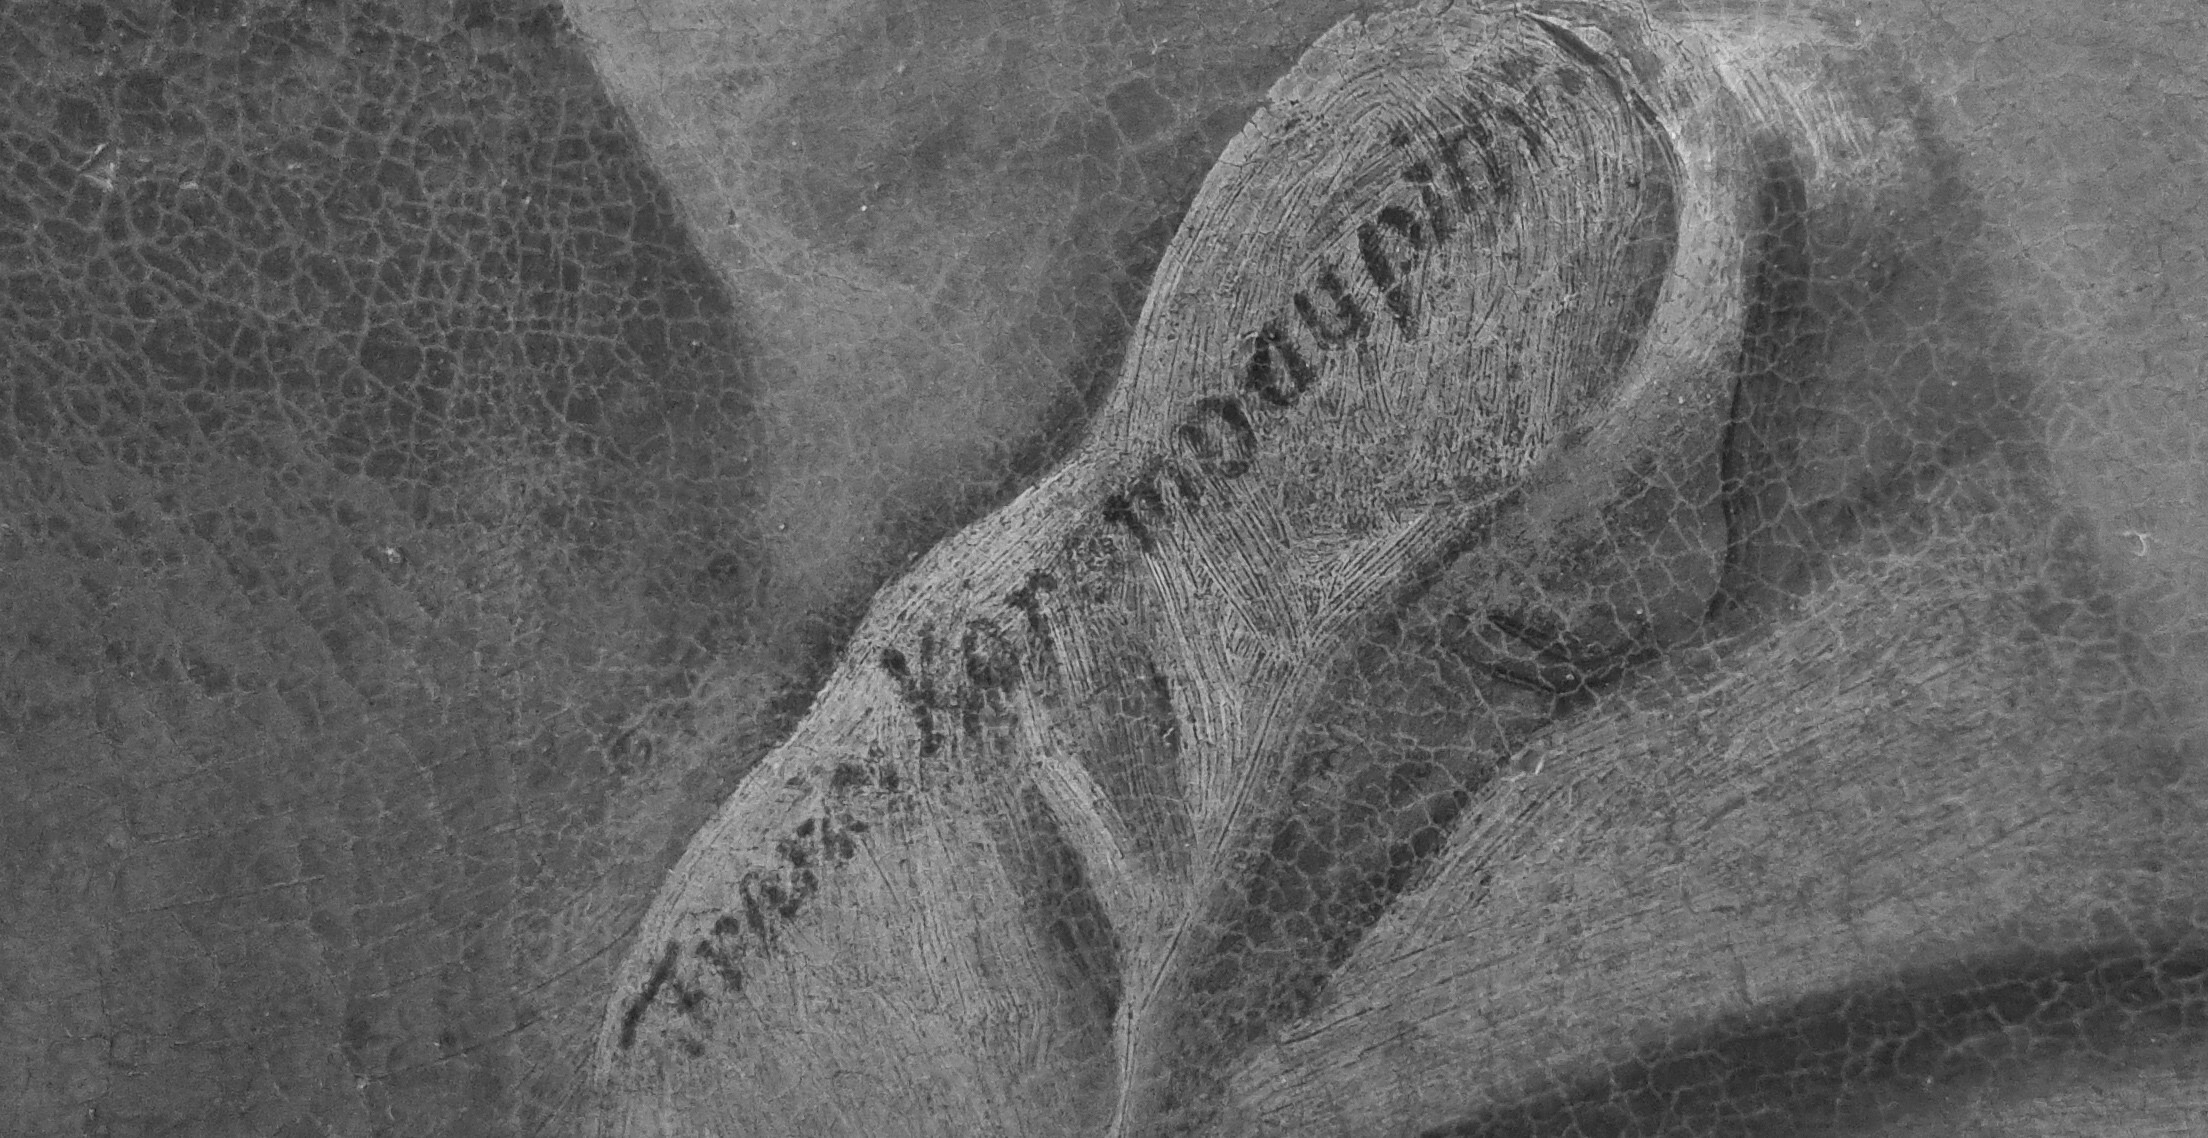
Signature of: františek vavřinec korompay